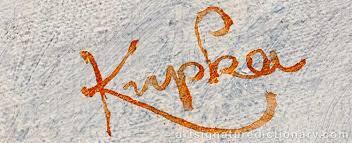
Signature of: františek kupka